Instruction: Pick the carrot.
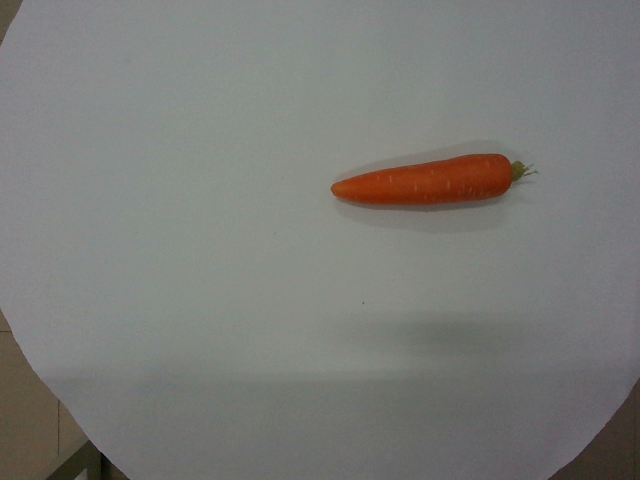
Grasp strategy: vertical